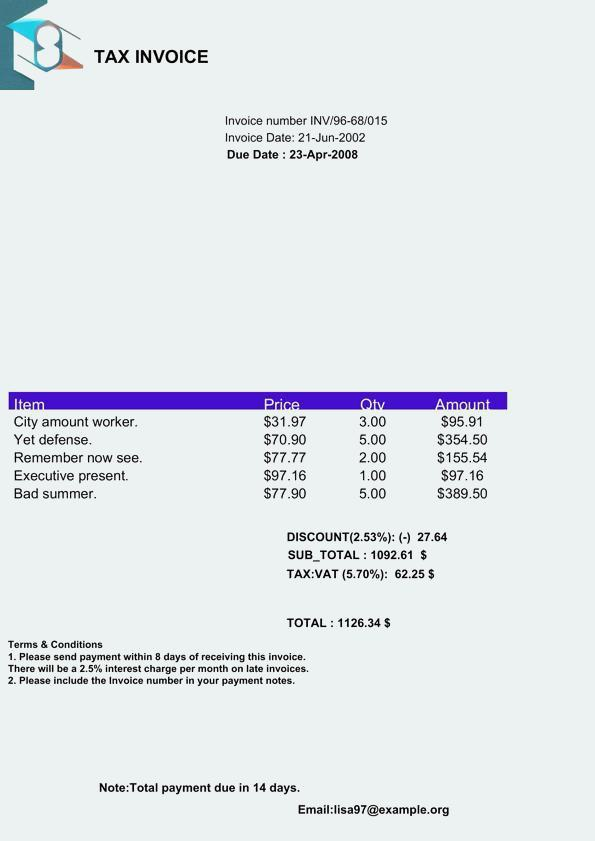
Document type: Invoice